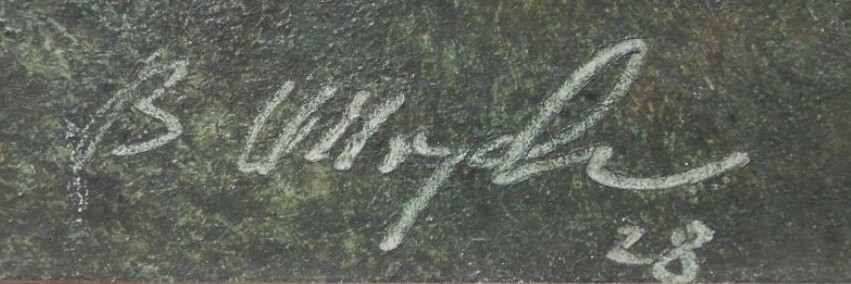
Signature of: bohumil ullrych